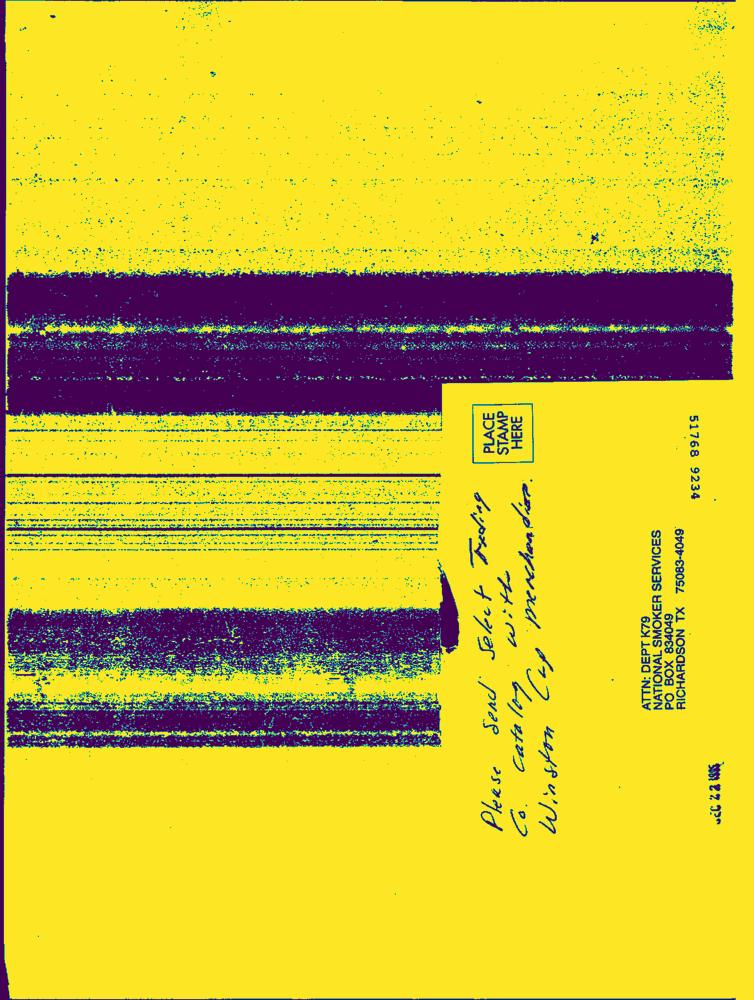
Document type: Hand-Written